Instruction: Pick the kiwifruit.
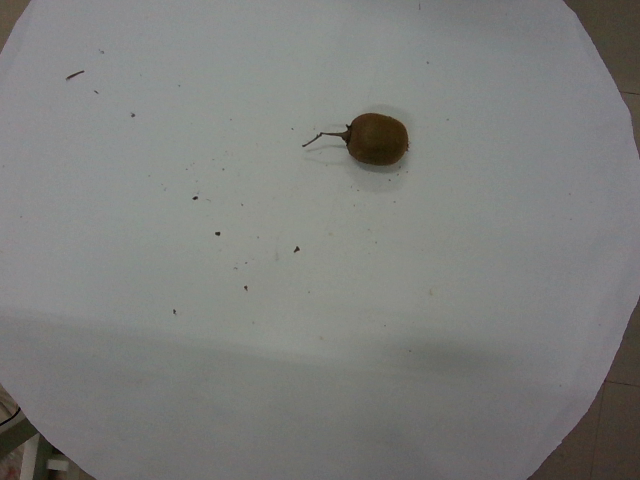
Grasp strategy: vertical